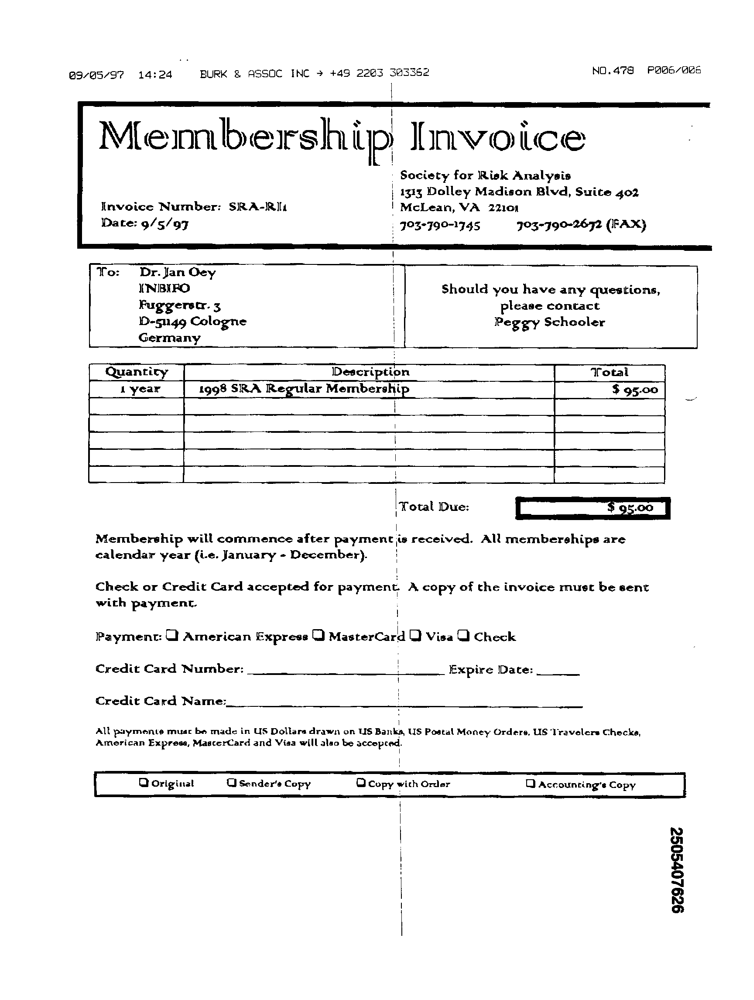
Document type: Invoice